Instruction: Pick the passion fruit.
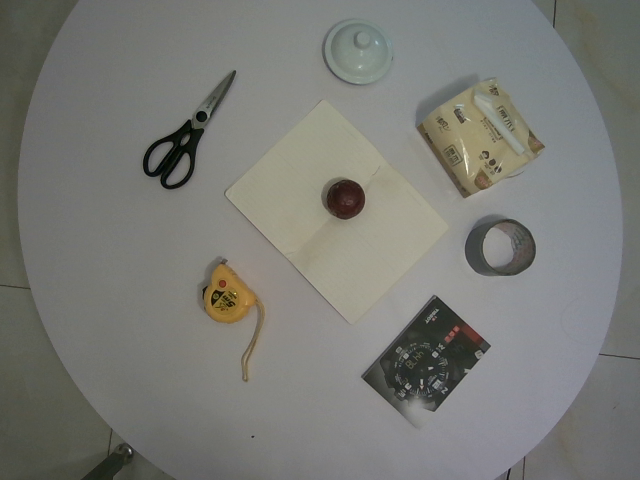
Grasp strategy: vertical